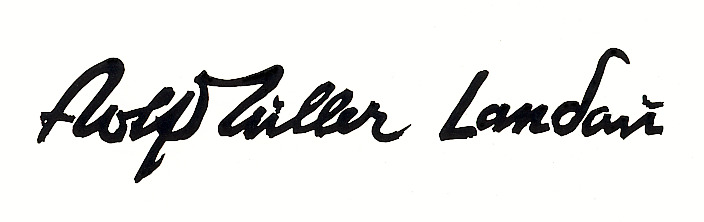
Signature of: rolf muller